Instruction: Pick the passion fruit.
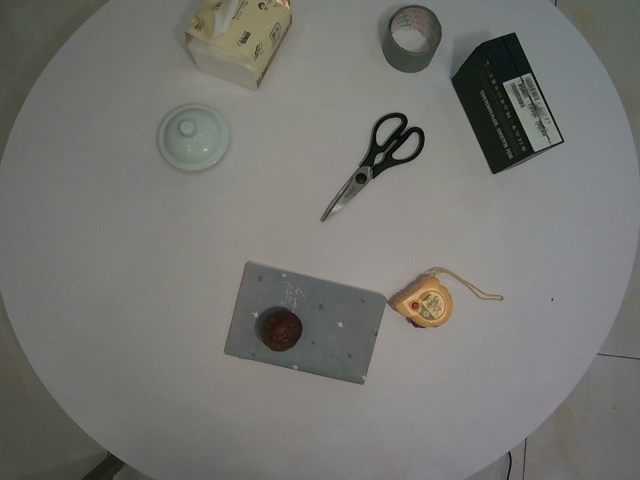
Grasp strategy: vertical